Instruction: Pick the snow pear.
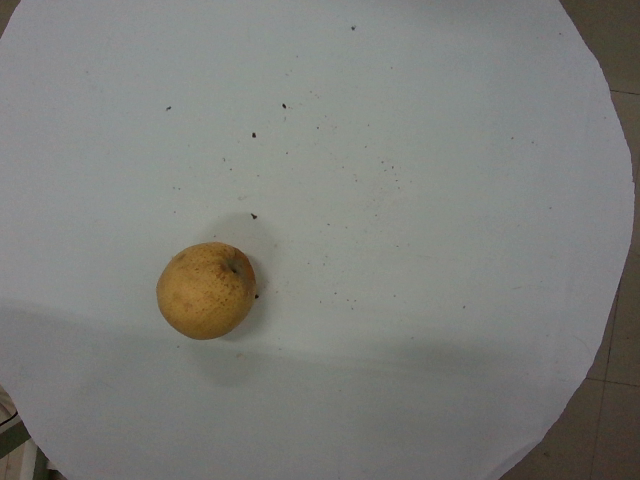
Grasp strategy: vertical